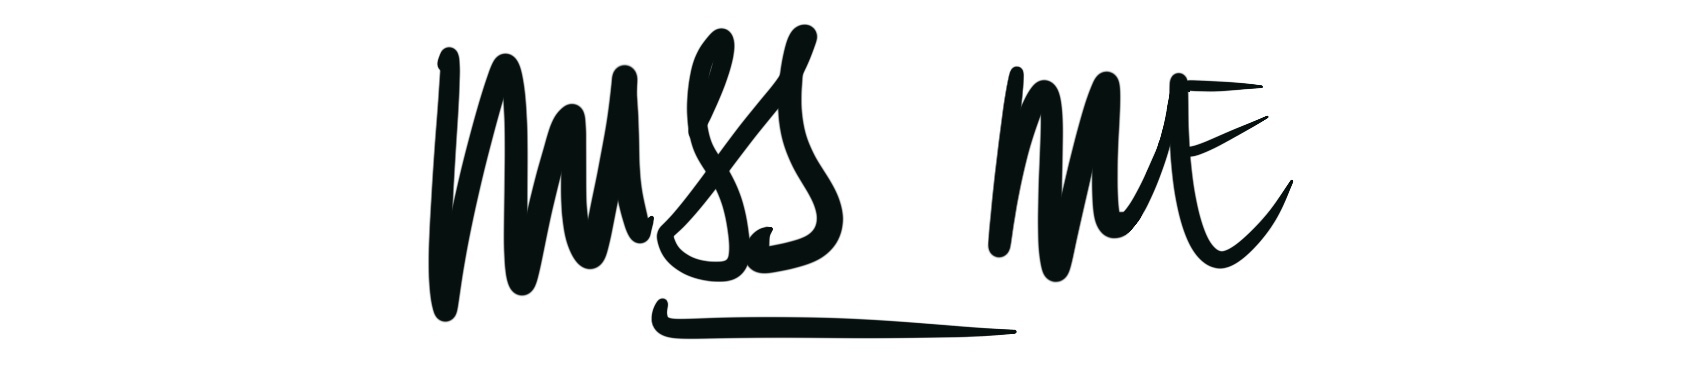
Signature of: missme